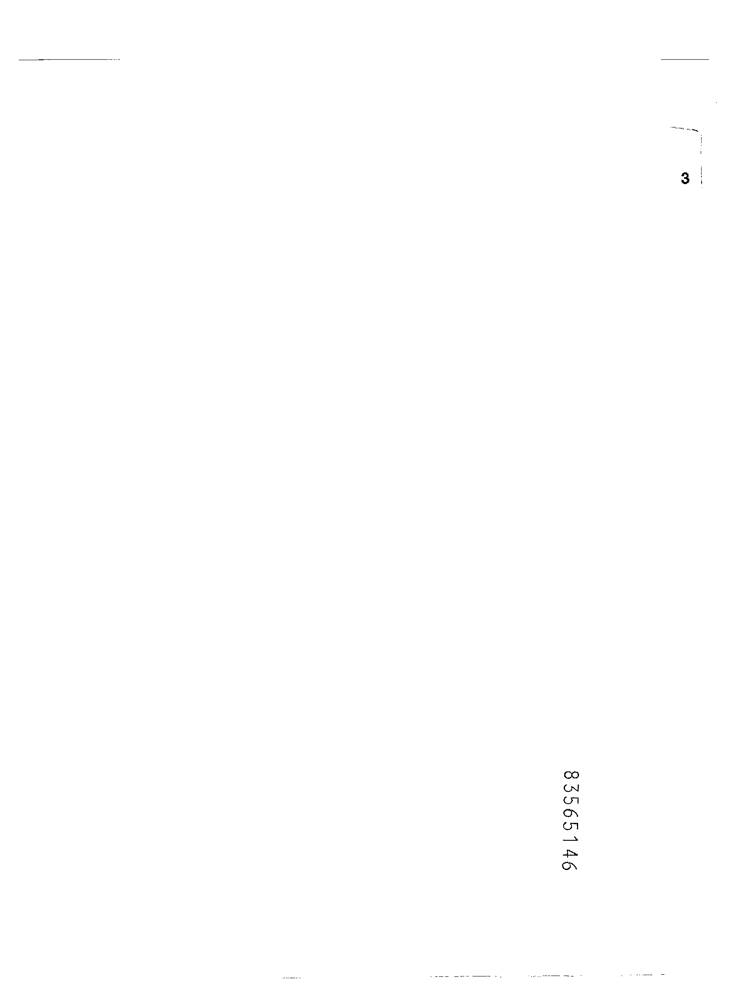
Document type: Invoice